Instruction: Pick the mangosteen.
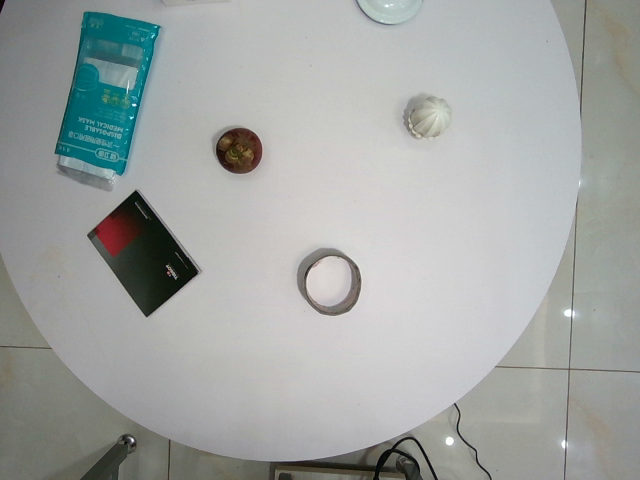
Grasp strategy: vertical